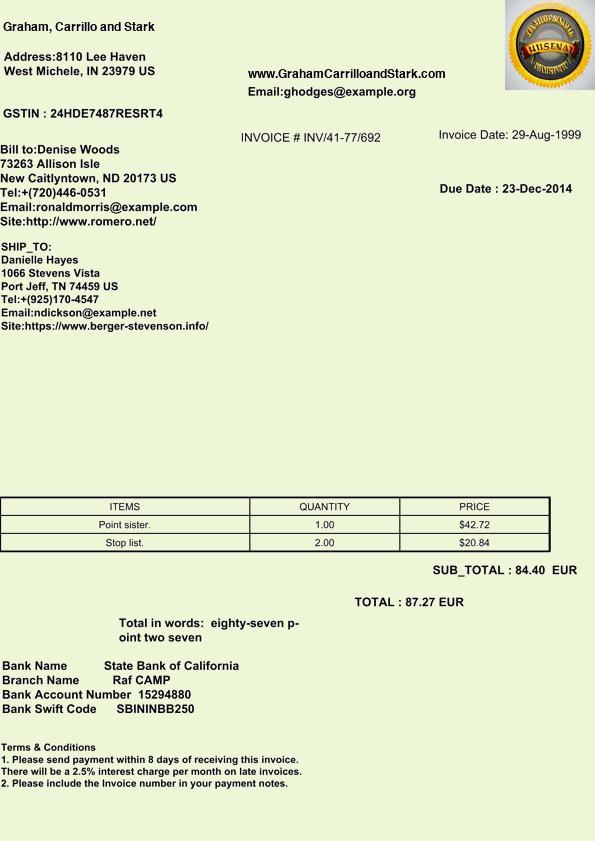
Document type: Invoice